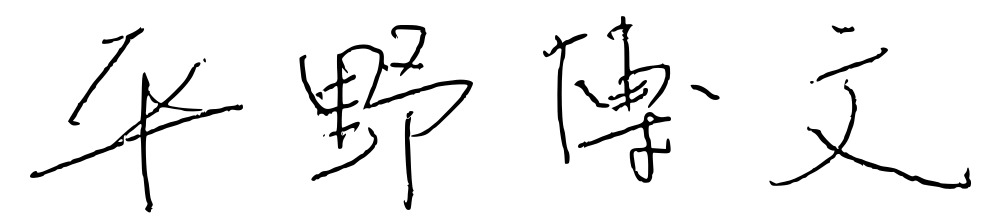
Signature of: hirofumi hirano